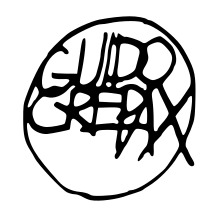
Signature of: guido crepax